Question: What jurisdiction, city, or county is the document associated with?
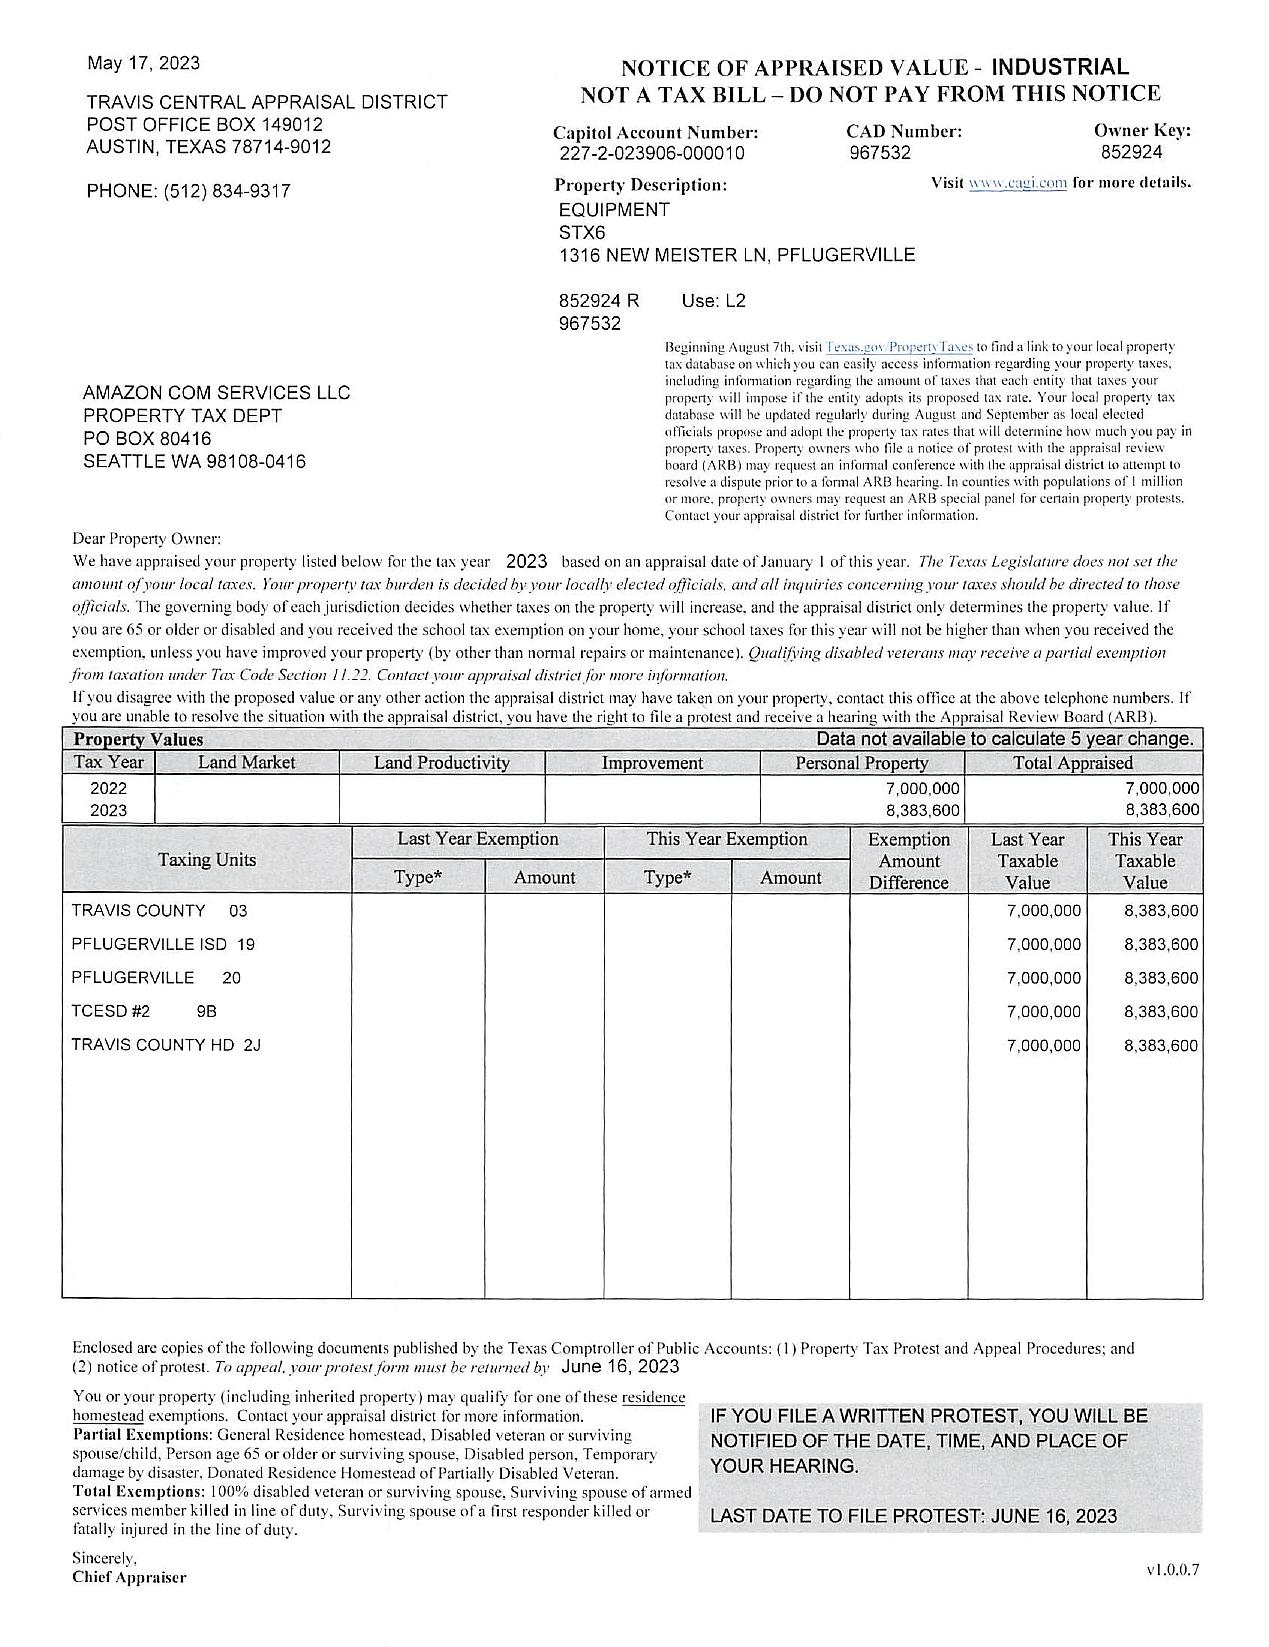
Answer: "TRAVIS COUNTY"